Question: What are the imaging findings?
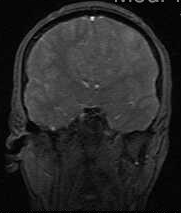
Answer: The imaging shows Large homogeneously enhancing lesion based in the dura of the falx, and pressing on the anterior cerebral hemisphere.  There is rightward mass effect on the falx as well as inferior displacement of the body of the corpus callosum with partial effacement of the third ventricle.  The mass looks extraaxial, but has intraaxial vasogengenic edema in frontal lobes surrounding the mass. Large homogeneously enhancing lesion based in the dura of the falx, and pressing on the anterior cerebral hemisphere.  There is rightward mass effect on the falx as well as inferior displacement of the body of the corpus callosum with partial effacement of the third ventricle.  The mass looks extraaxial, but has intraaxial vasogengenic edema in frontal lobes surrounding the mass..